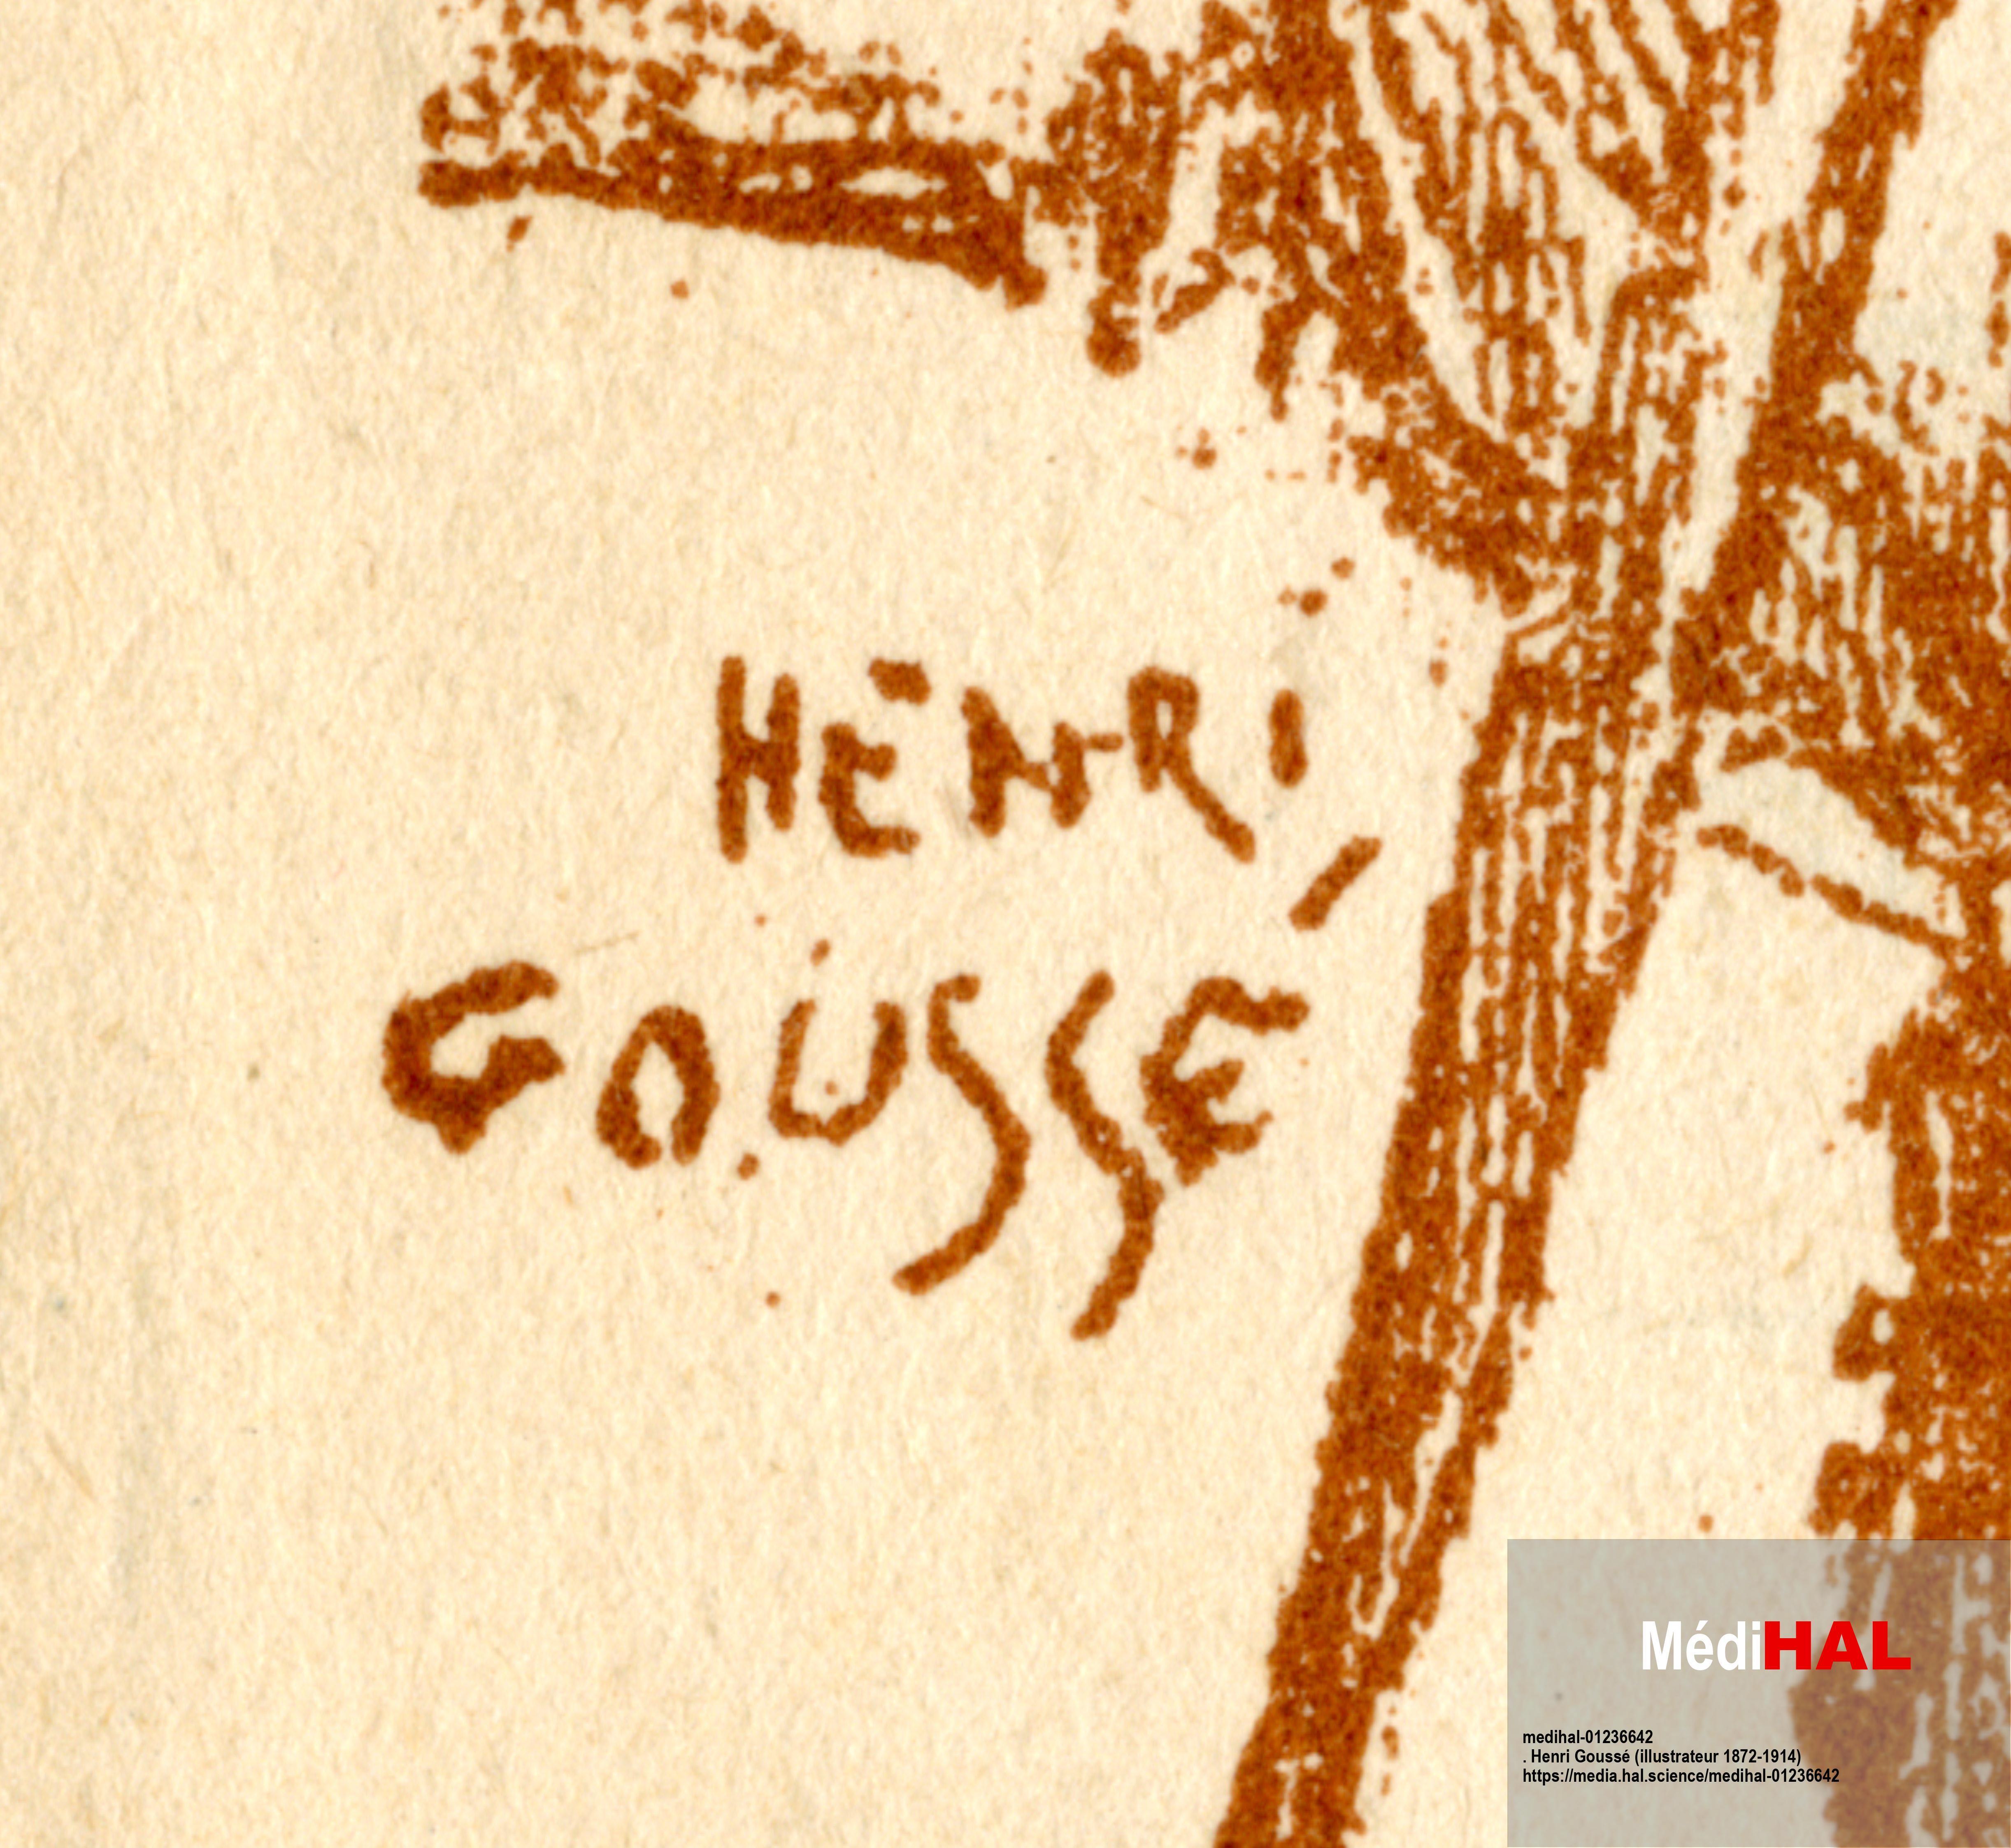
Signature of: henri goussé